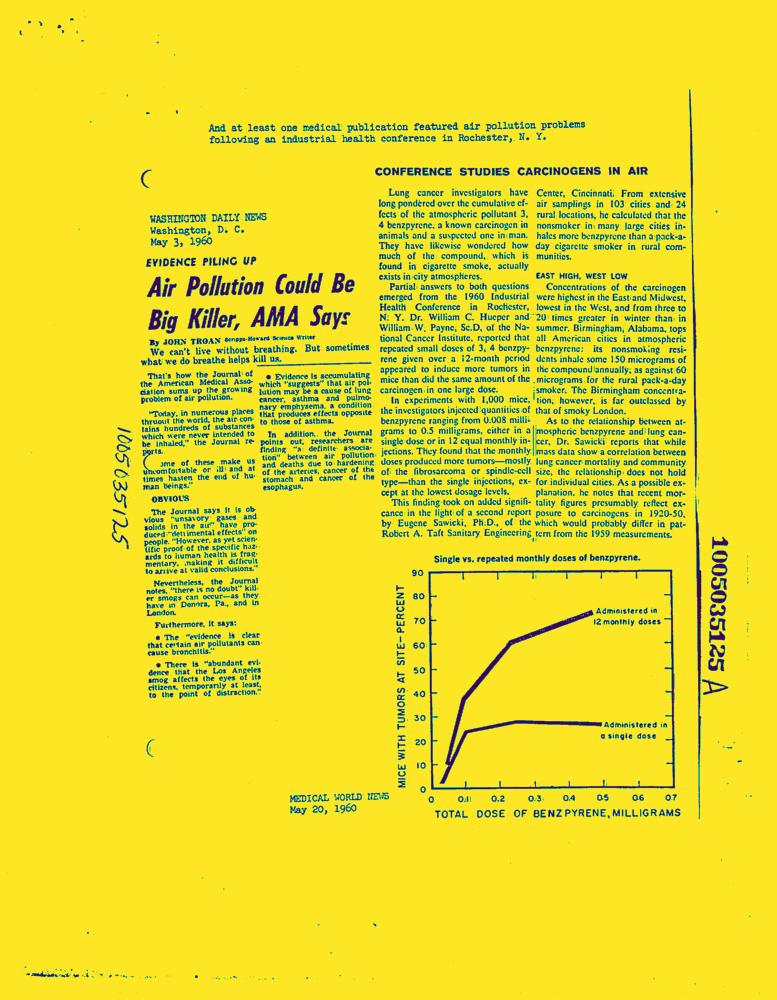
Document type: News-Article